Question: What are the imaging findings?
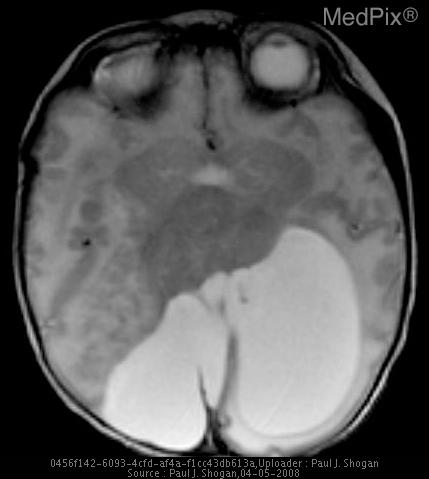
Answer: The imaging shows This patient has agenesis of the corpus callosum.  The posterior fossa is small, with a normally formed cerebellum, which is compressed inferiorly, and the 4th ventricle and cerebral aqueduct are patent.  The globes maintain cross-midline symmetry, and hypotelorism is noted.  The optic tracts are normally formed.  The thalami are fused, and there is partial interhemispheric fusion of the insular parenchyma, and a suggestion of anterior frontal lobe fusion.  There is a partially formed posterior falx cerebri, and anterior interhemispheric fissure.  There is a probable large monoventricle with a dorsal interhemispheric cyst, abutting dysplastic cerebral tissue.  There is an apparent hypoplastic left internal jugular vein.  A cephalocele at the vertex is also noted. T2 weighted axial image reveals fusion of the thalami. There is a partially formed posterior falx cerebri, and anterior interhemispheric fissure.  Again noted is a rudimentary left occipital horn abutting dysplastic cerebral tissue.  There is a prominent third ventricle, and left larger than right lateral ventricle.  Additionally, a fluid collection is noted to the right of the posterior falx cerebri..